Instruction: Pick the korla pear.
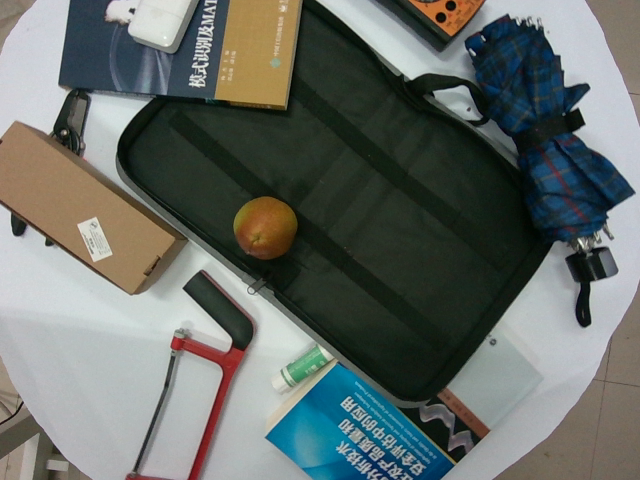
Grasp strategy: vertical